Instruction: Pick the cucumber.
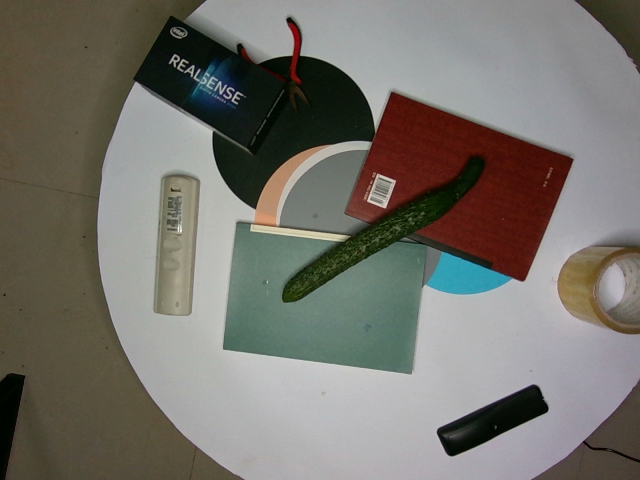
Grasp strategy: vertical